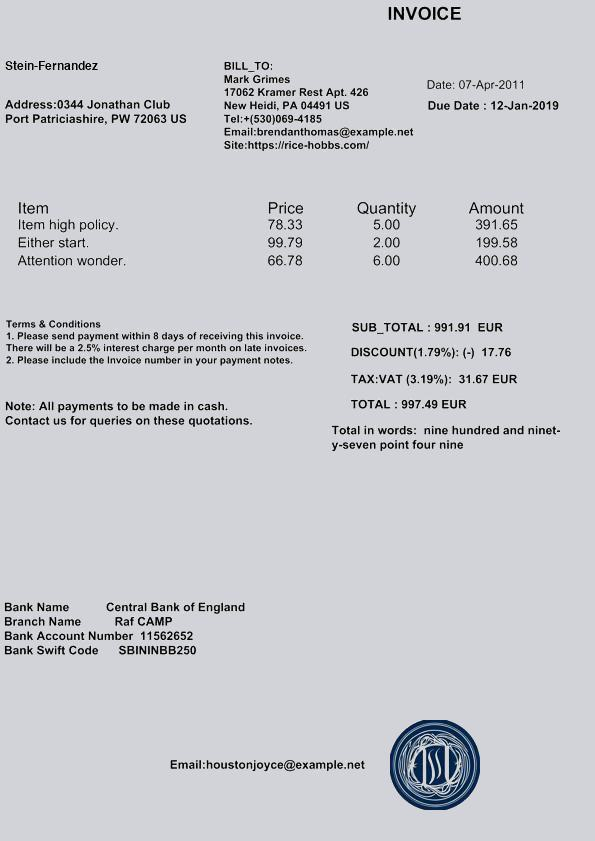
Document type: Invoice